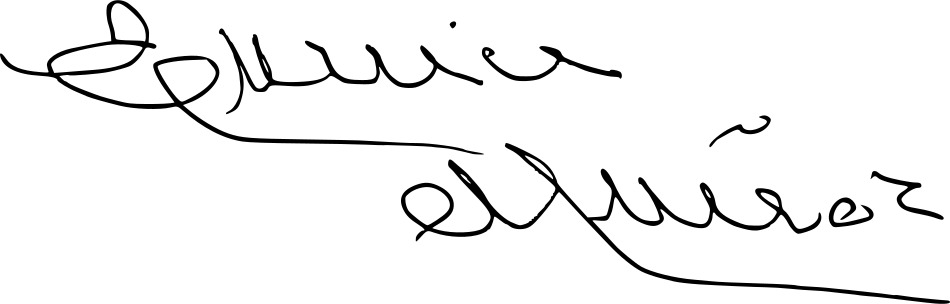
Signature of: eunice muñoz